Question: What jurisdiction, city, or county is the document associated with?
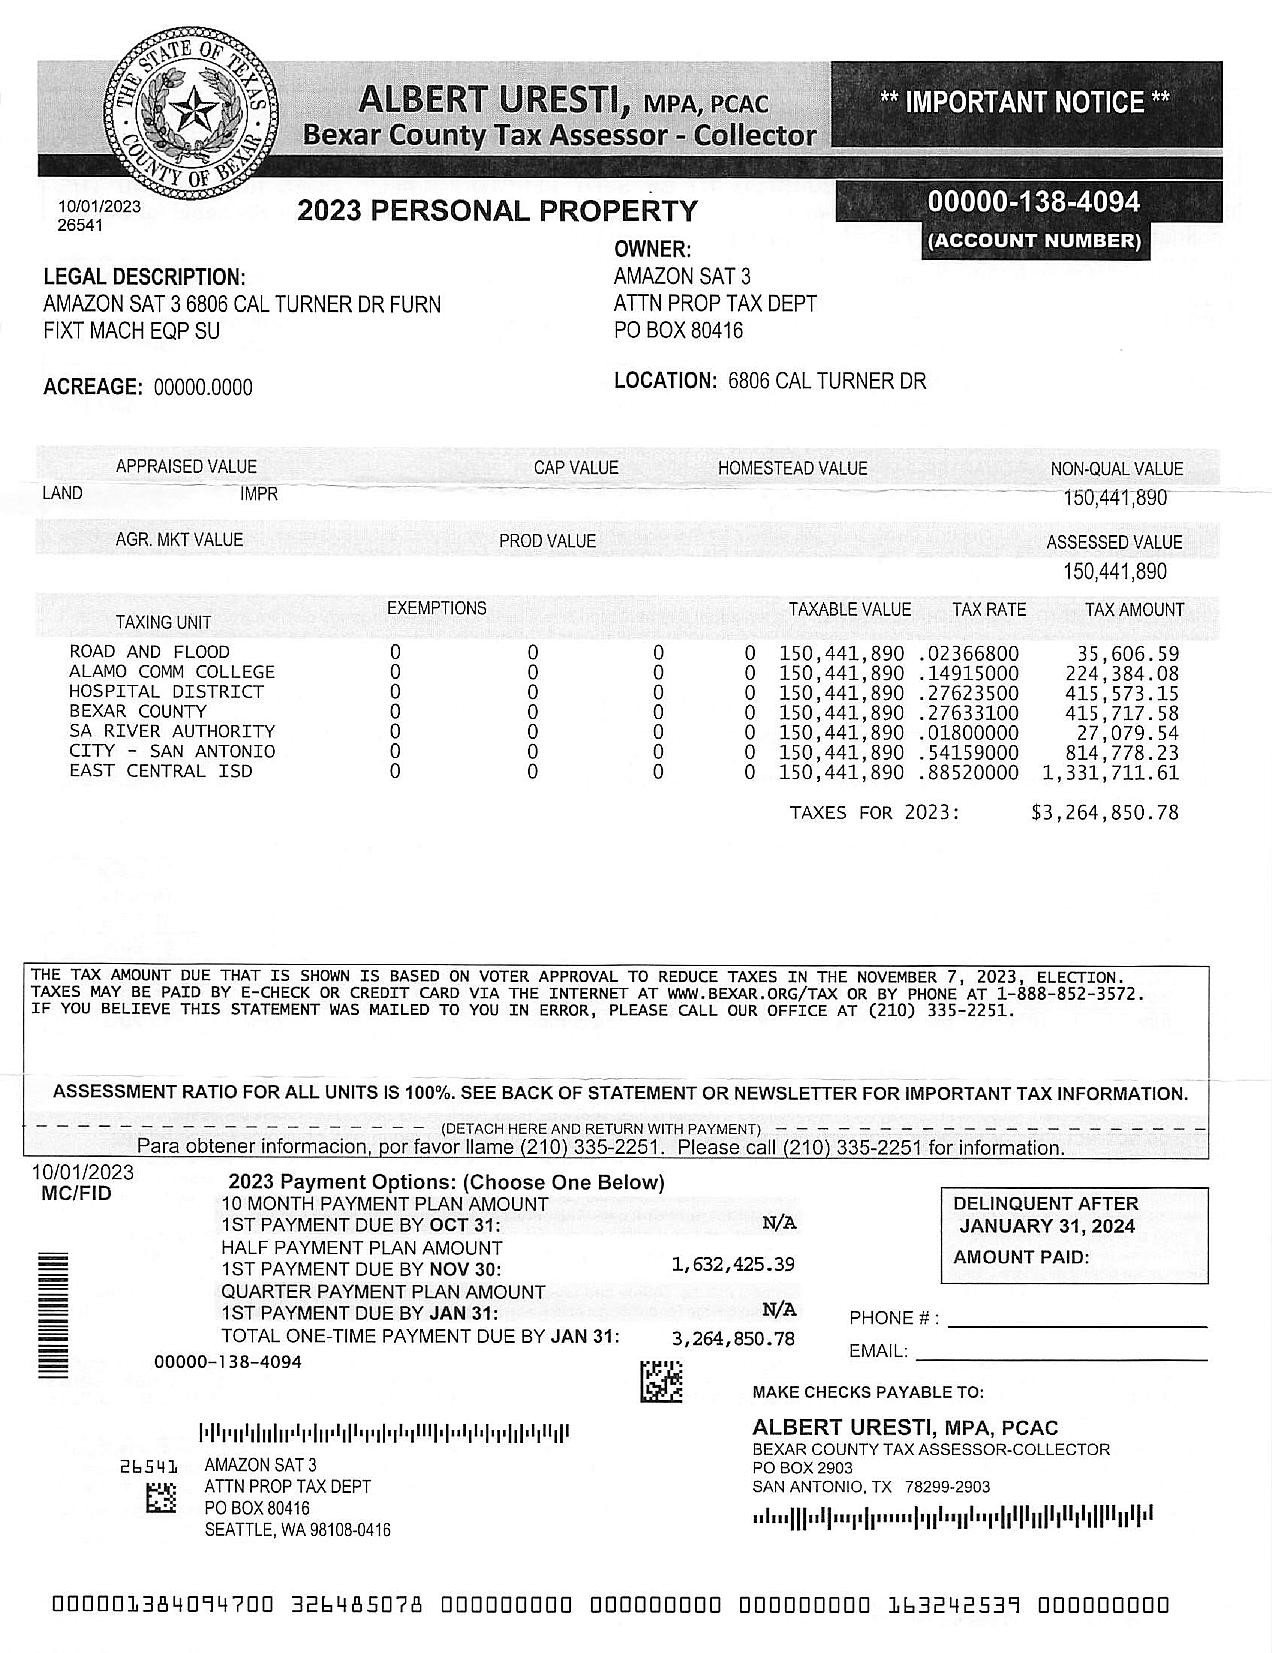
Answer: "Bexar County"